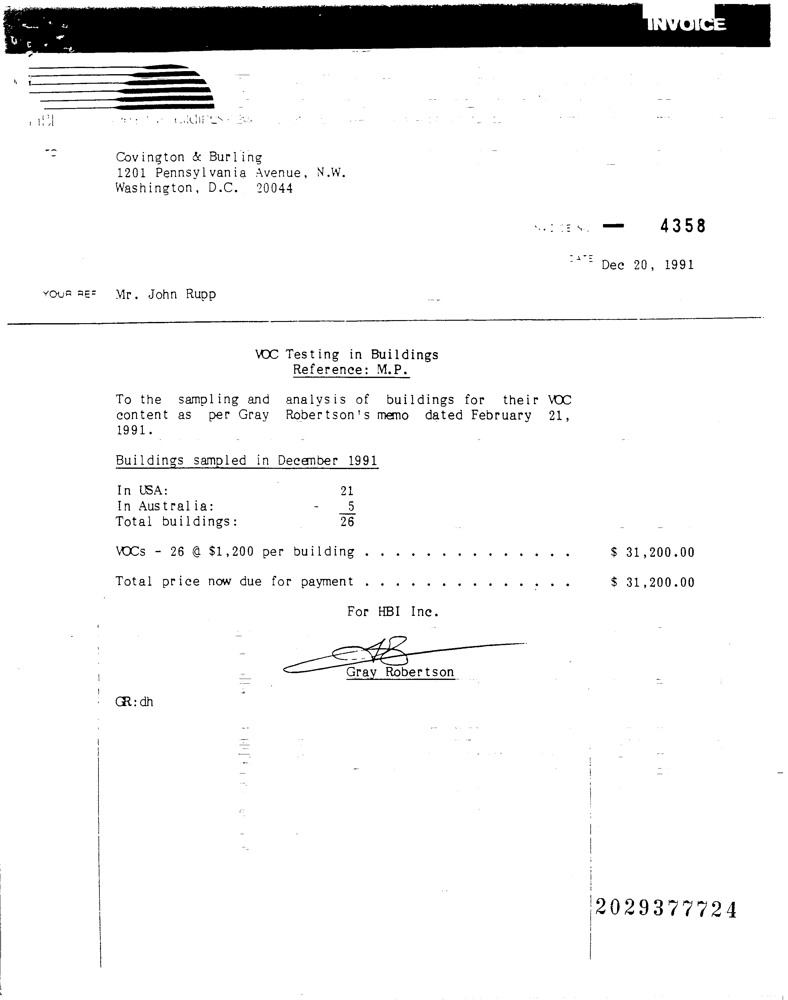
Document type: Invoice